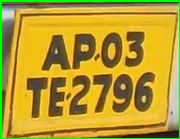
License plate number: AP 03TE 2796